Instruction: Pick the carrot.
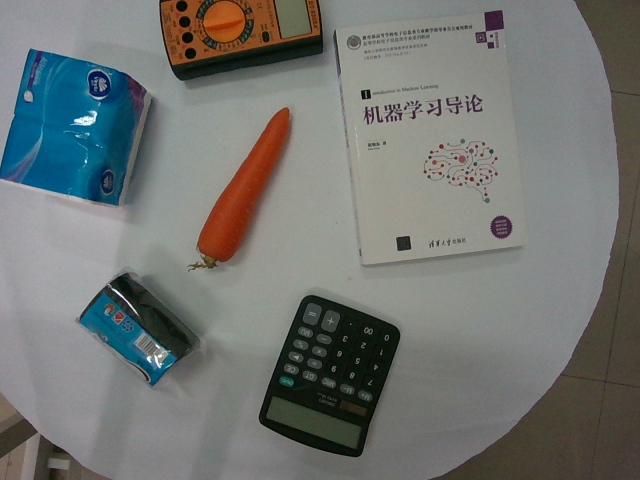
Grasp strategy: vertical